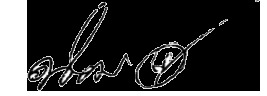
Signature of: q16140177